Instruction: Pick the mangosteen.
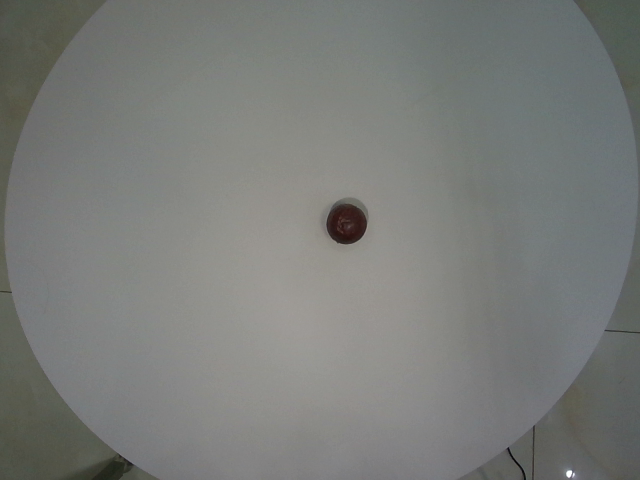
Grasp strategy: vertical